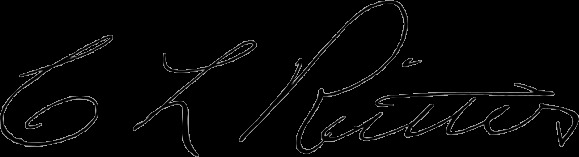
Signature of: charles lloyd ritter